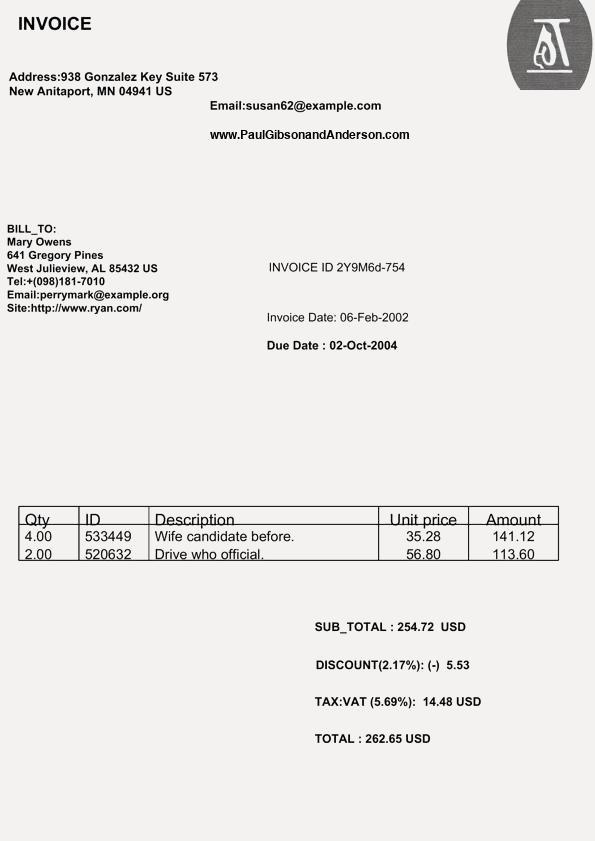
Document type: Invoice